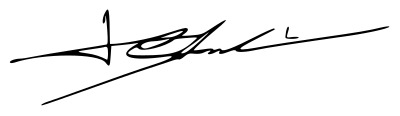
Signature of: torsak sukvimol